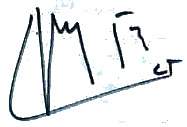
Signature of: chairul tanjung